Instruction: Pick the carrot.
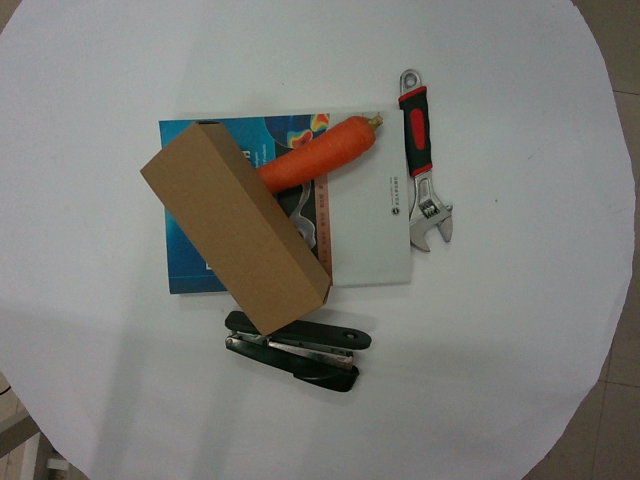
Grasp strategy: vertical